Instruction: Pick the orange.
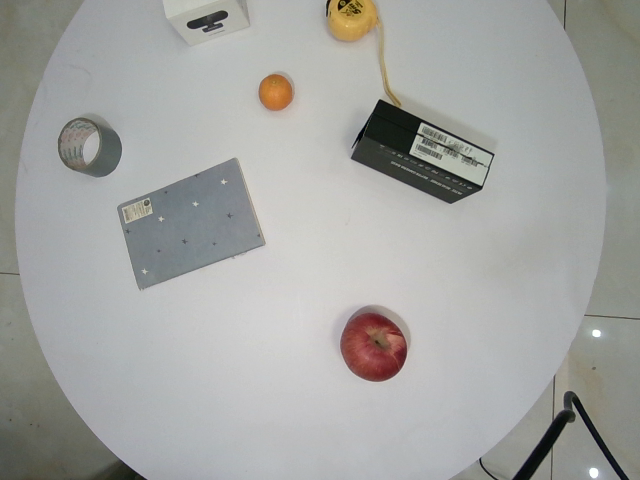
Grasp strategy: vertical